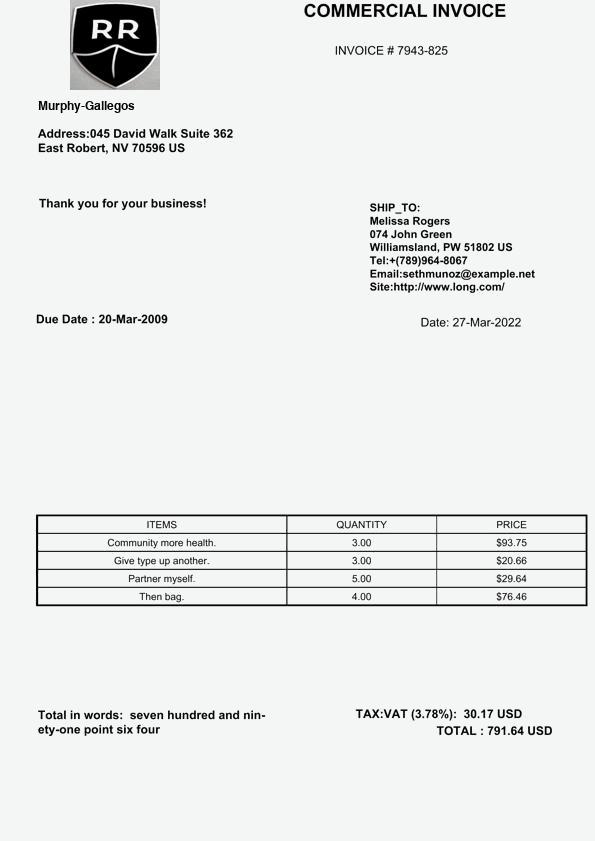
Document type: Invoice